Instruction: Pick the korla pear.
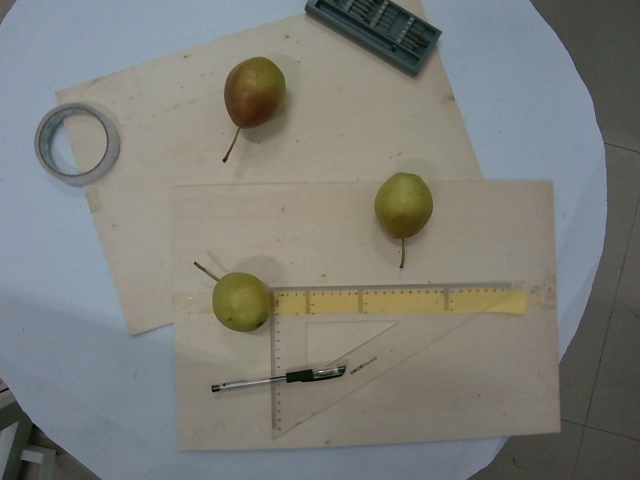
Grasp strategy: vertical